Question: How is the history relevant to the case?
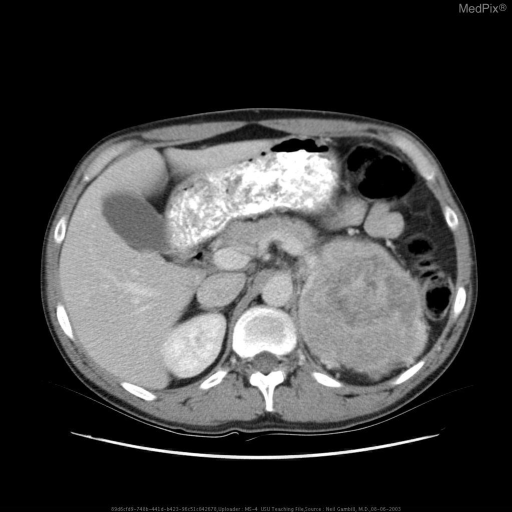
Answer: The patient's history of 30 y/o male with no significant PMH presents with symptoms of headache and flushing.  Was discovered to have BP 250/140. is key in understanding the case.